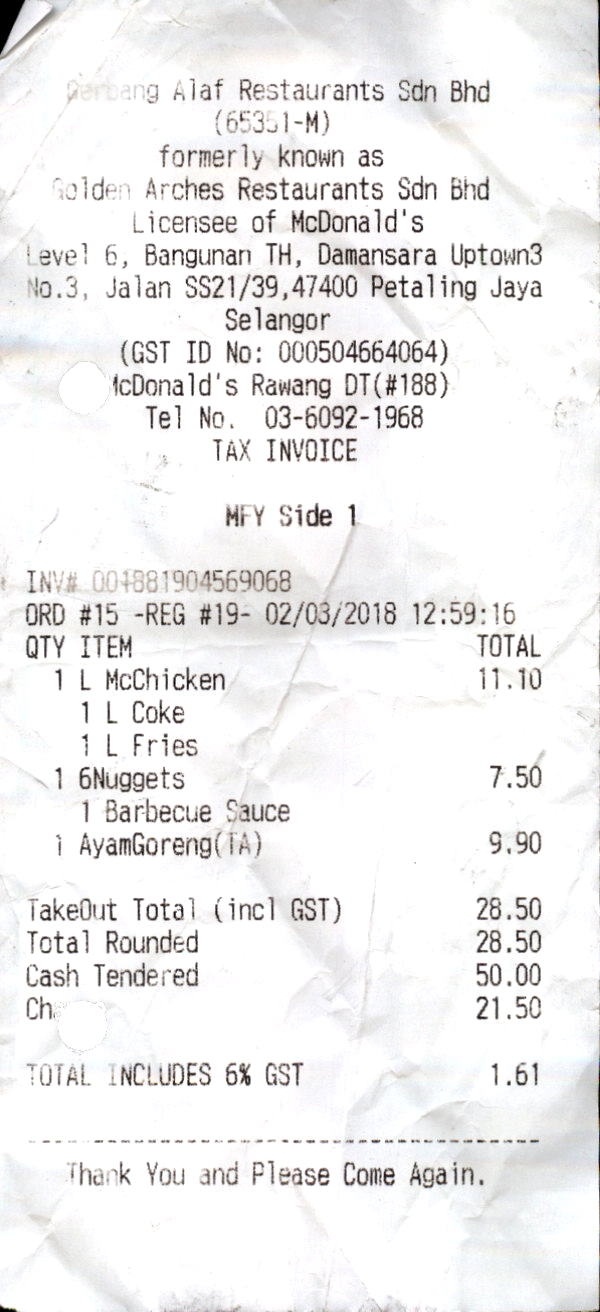
GERBANG ALAF RESTAURANTS SDN BHD
(65351-M)
FORMERLY KNOWN AS
SOLDEN ARCHES RESTAURENTS SNN BHD
LICENSEE OF MCDONALD'S
LEVEL 6, BANGUNAN TH, DAMANSARA UPTOWN3
NO.3, JALAN SS21/39,  47400 PETALING JAYA
SELANGOR
(GST ID NO: 000504664064)
MCDONALD'S RAWANG DT(#188)
TEL NO. 03-6092-1968
TAX INVOICE
MFY SIDE 1
INV# 001881904569068
ORD #15 -REG #19- 02/03/2018
12:59:16
QTY ITEM
TOTAL
1 L MCCHICKEN
11.10
1 L COKE
1 L FRIES
1 6NUGGETS
7.50
1 BARBECUE SAUCE
1 AYAMGORENG(TA)
9.90
TAKEOUT TOTAL (INCL GST)
28.50
TOTAL ROUNDED
28.50
CASH TENDERED
50.00
CHANGE
21.50
TOTAL INCLUDES 6% GST
1.61
THANK YOU AND PLEASE COME AGAIN.